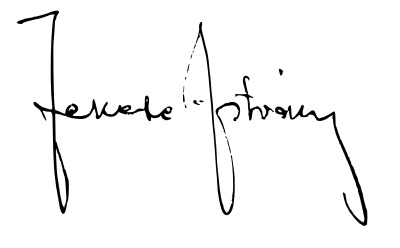
Signature of: istván fekete